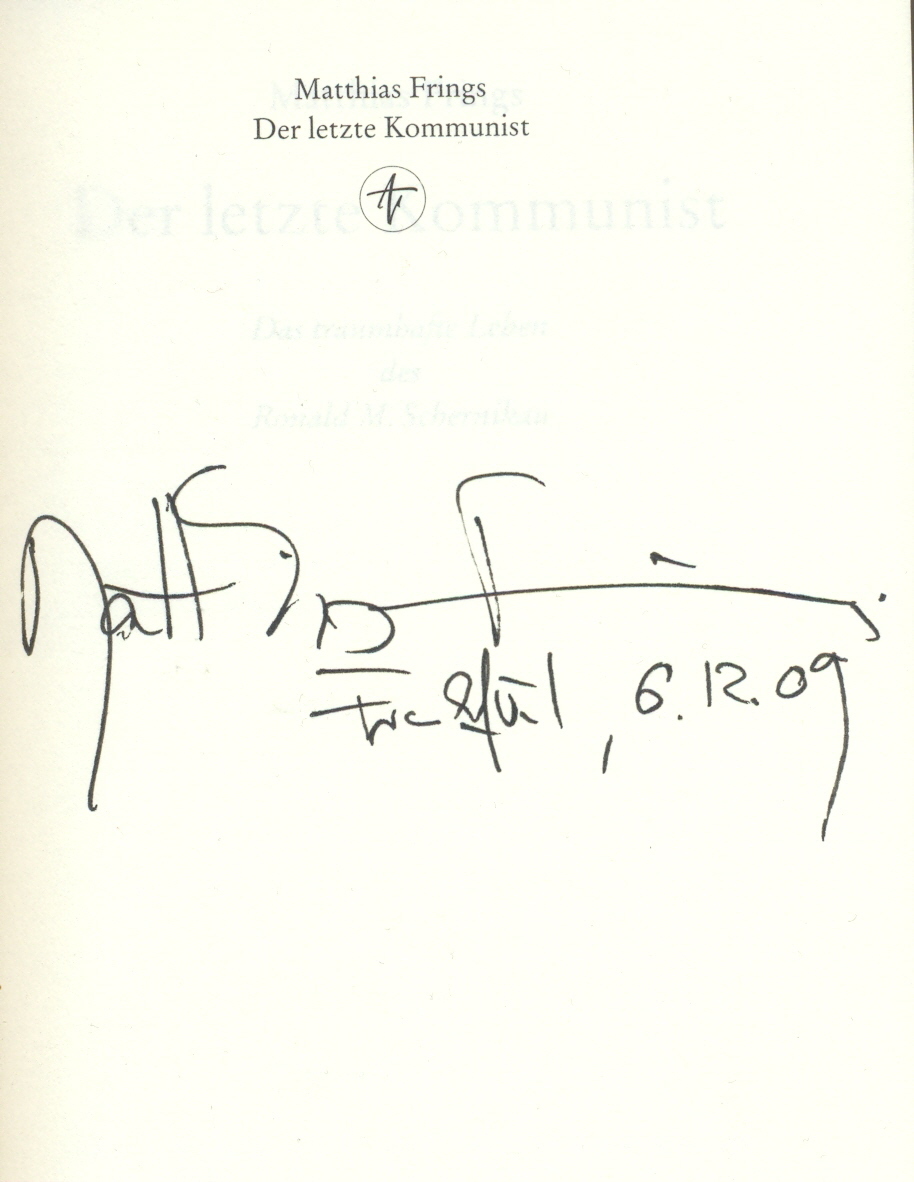
Signature of: matthias frings